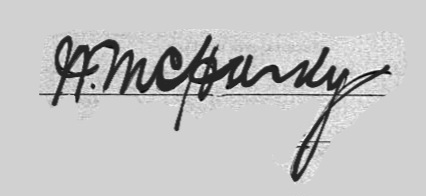
Signature of: william mchardy